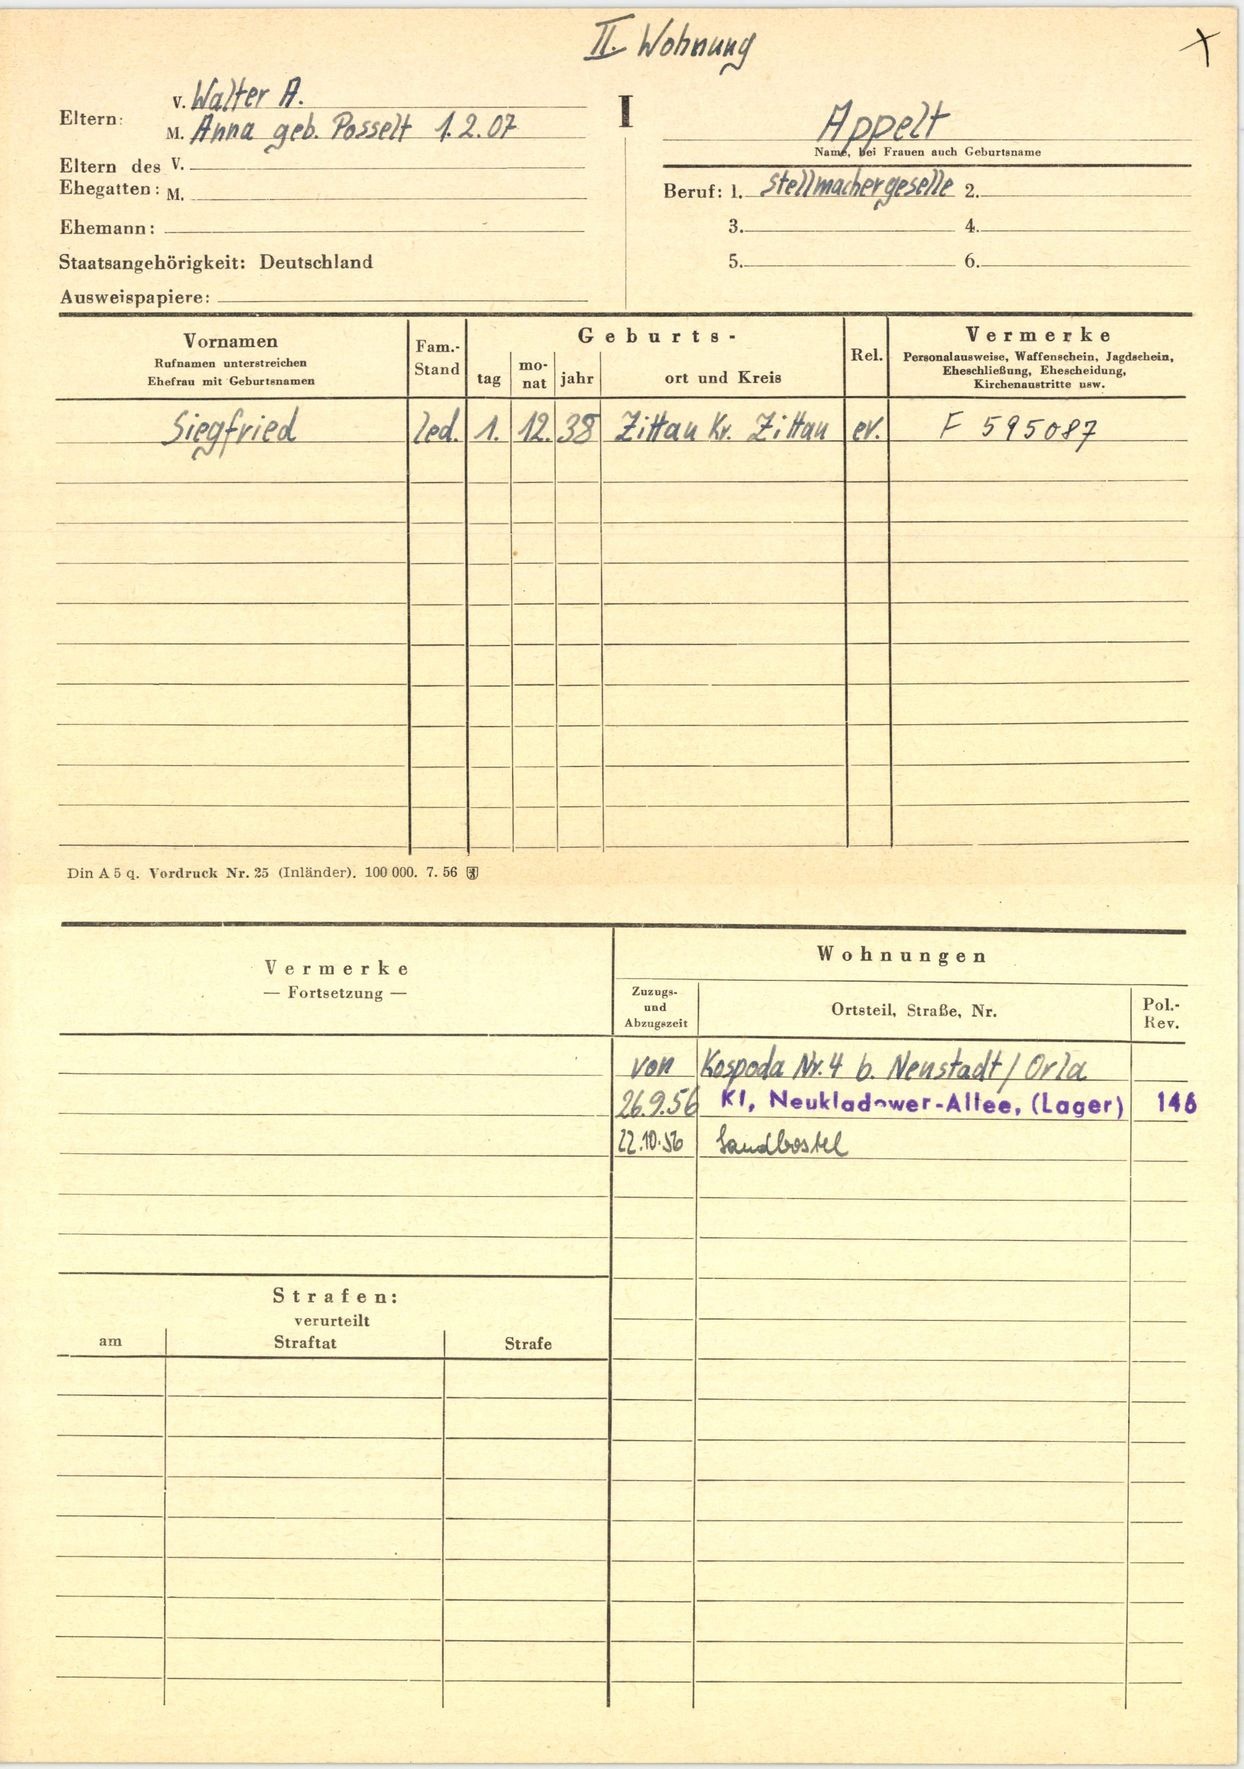
Appelt